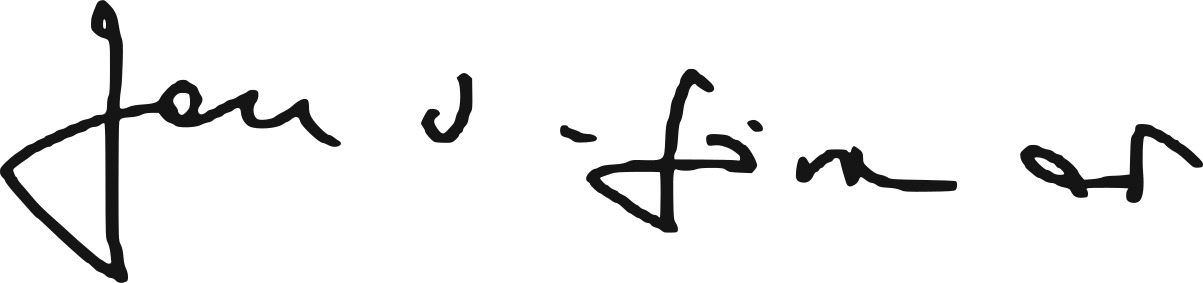
Signature of: jan góra